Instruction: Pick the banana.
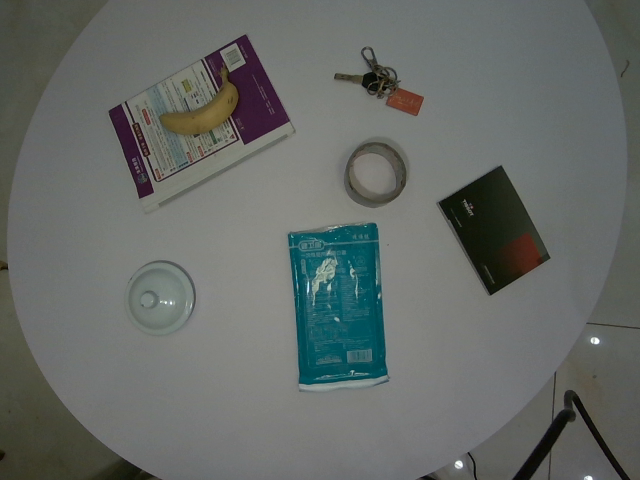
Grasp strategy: vertical